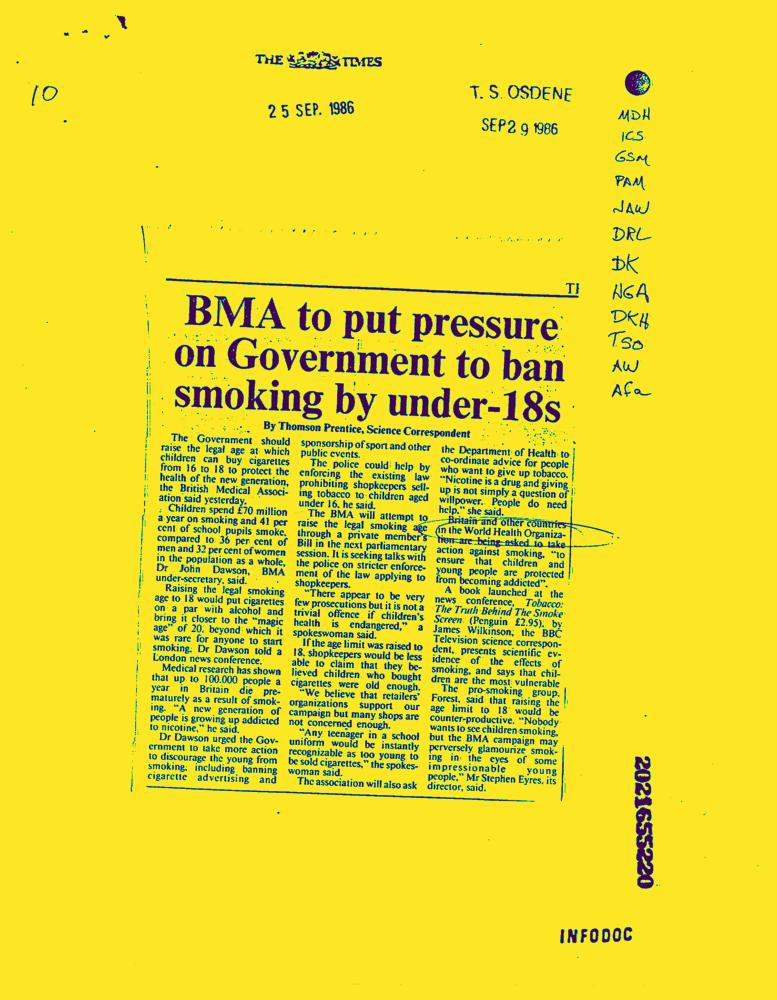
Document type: News-Article